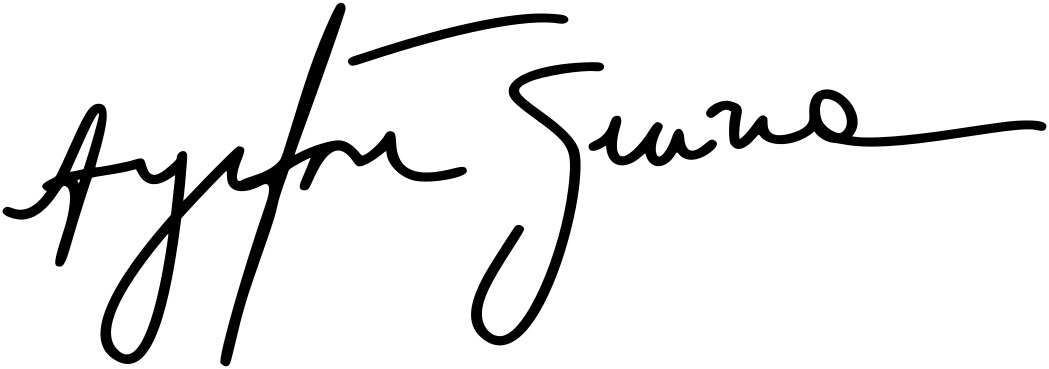
Signature of: ayrton senna